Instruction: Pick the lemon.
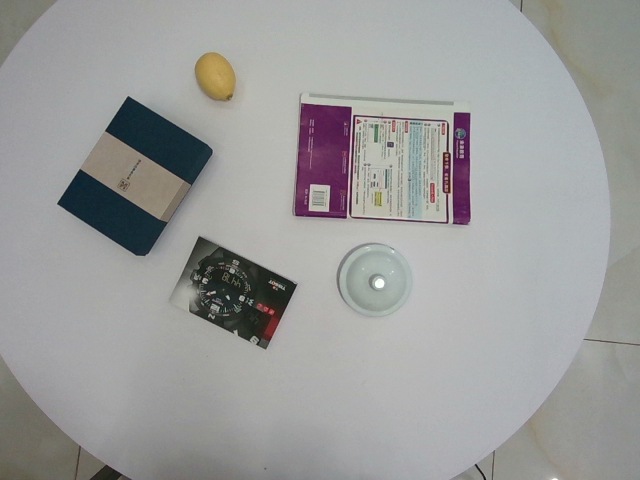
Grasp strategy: vertical